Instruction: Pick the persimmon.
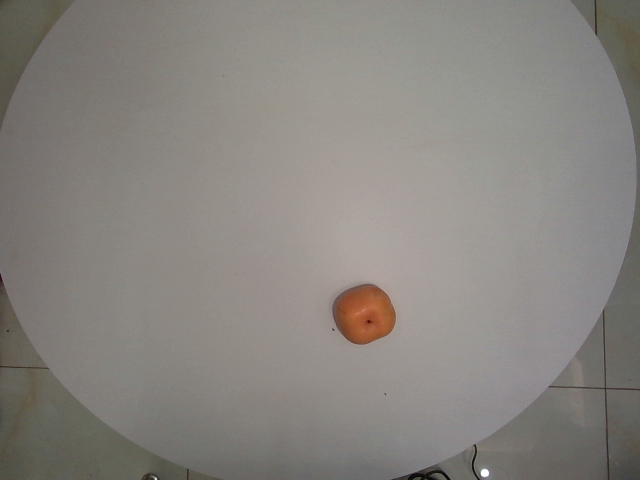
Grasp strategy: vertical